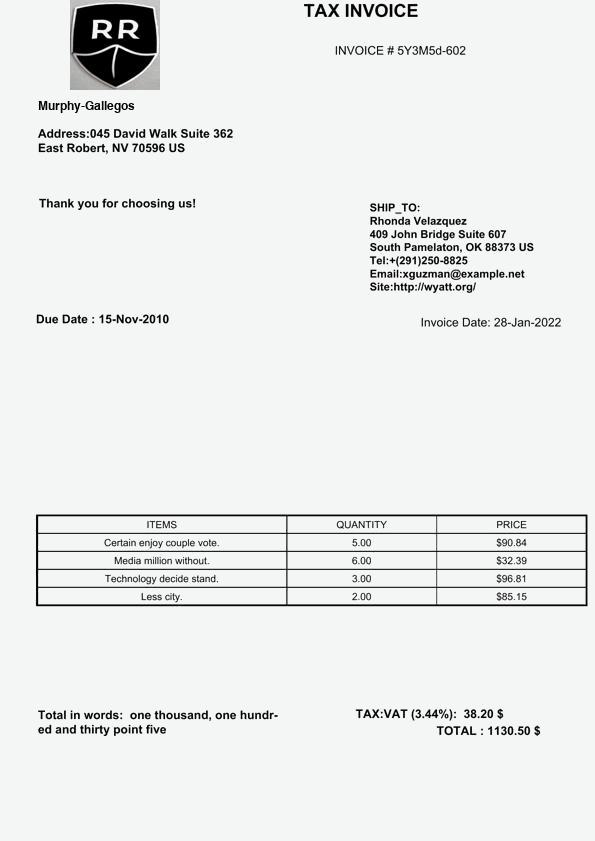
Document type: Invoice